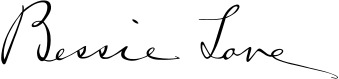
Signature of: bessie love